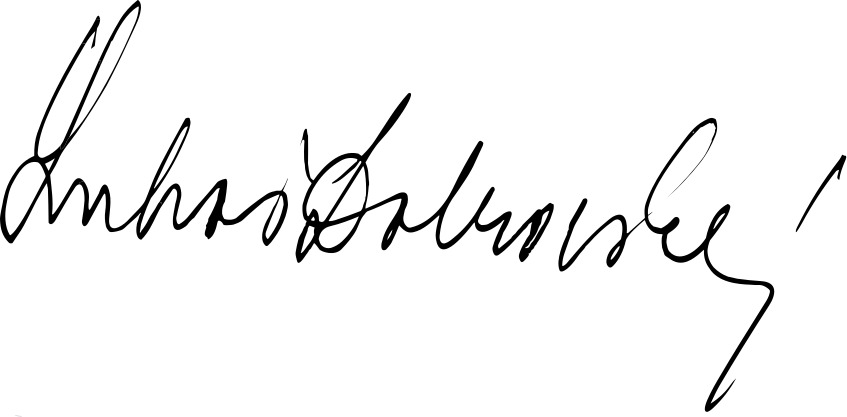
Signature of: luboš dobrovský